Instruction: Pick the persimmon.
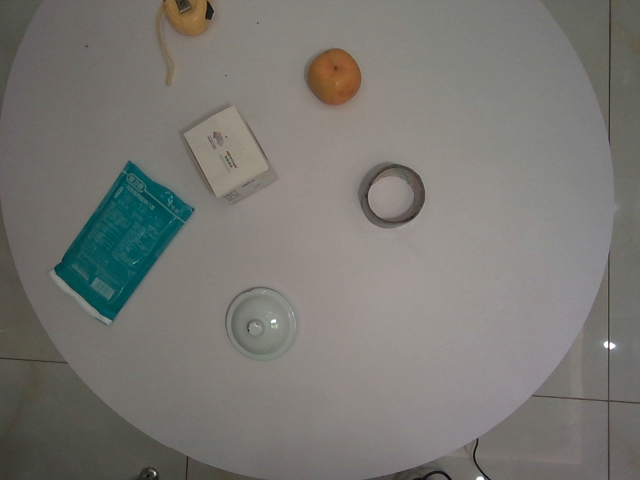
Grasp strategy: vertical